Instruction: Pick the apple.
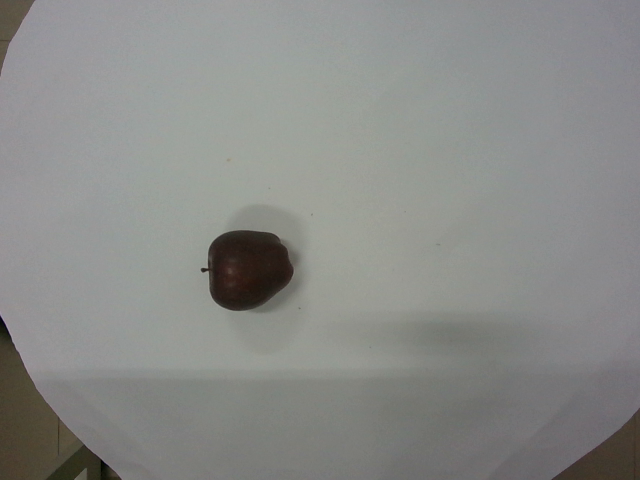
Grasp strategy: vertical